Question: How does the patient history play a role?
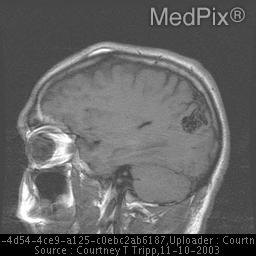
Answer: The patient's history of History: 21y.o. male s/p resection of upper back melanoma with clear margins, work up for possible metastatic melanoma to the brain prior to selection for an NIH study for melanoma vaccine. No symptomatic complaints.  This young individual underwent a brain MRI with contrast to determine possible melanoma metastatic lesions to the brain.  An incidental arteriovenous malformation was discovered on imaging. is key in understanding the case.